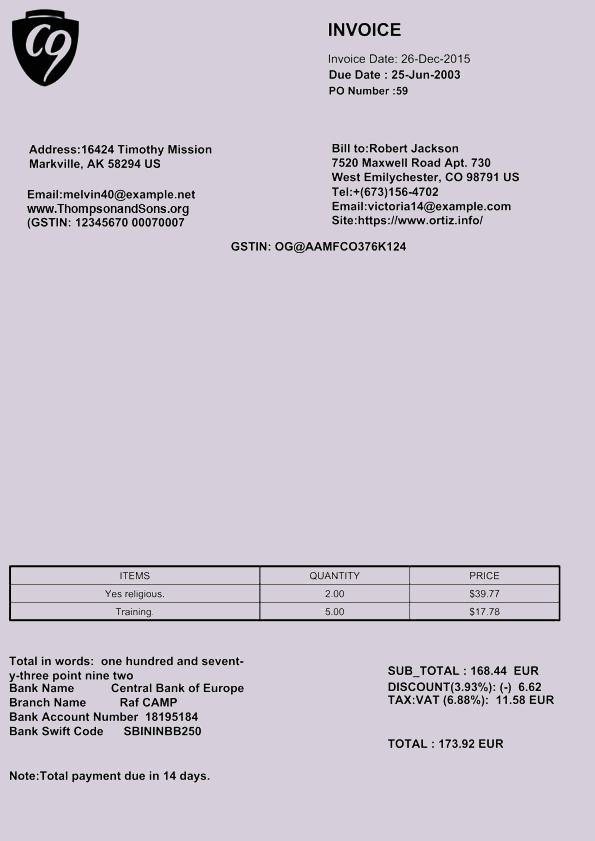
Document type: Invoice